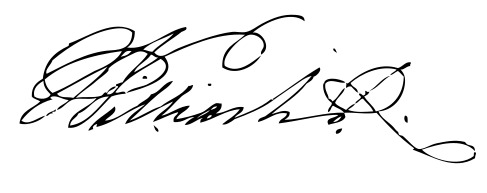
Signature of: william iv